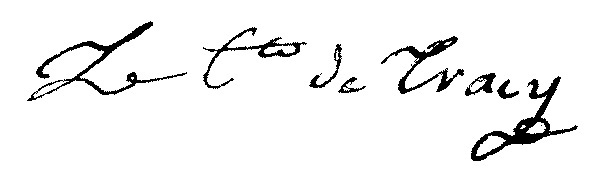
Signature of: antoine destutt de tracy